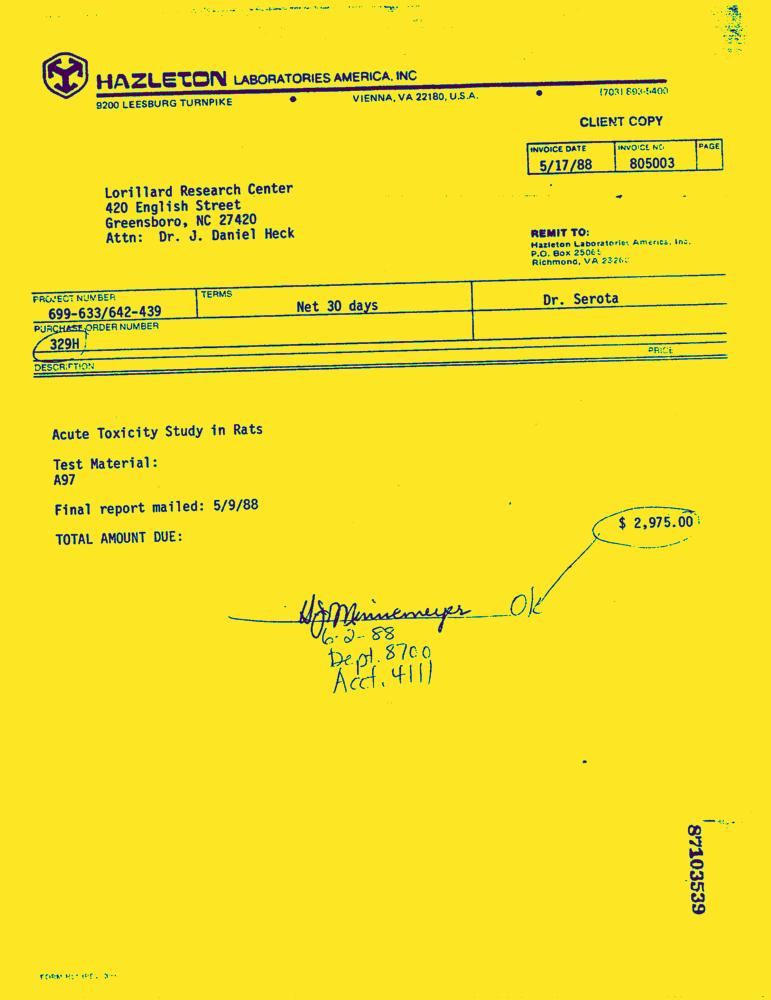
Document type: Invoice-Doc